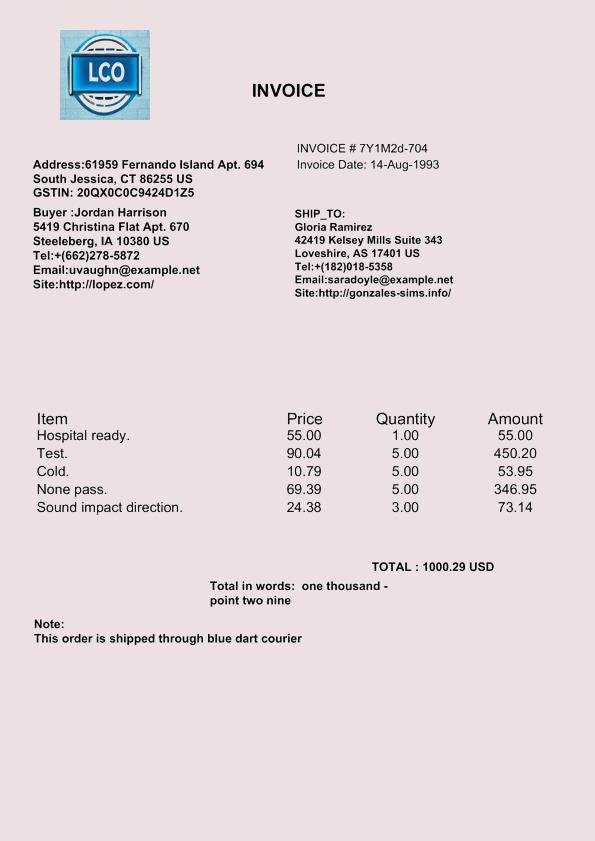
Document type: Invoice